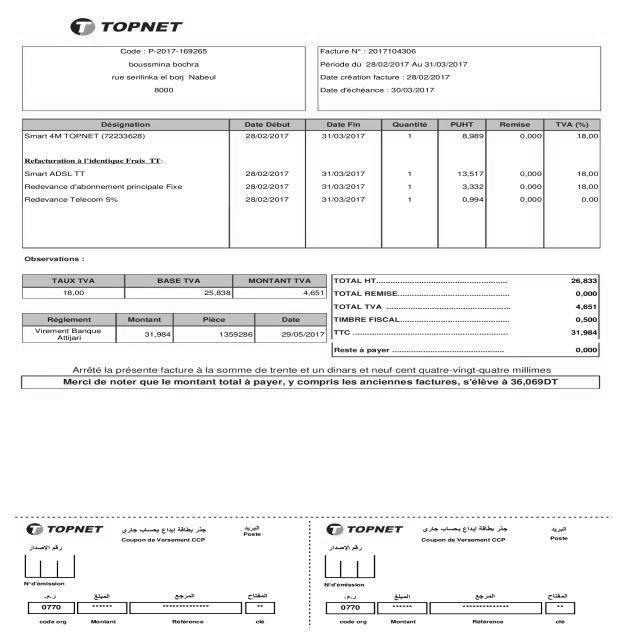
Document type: Invoice